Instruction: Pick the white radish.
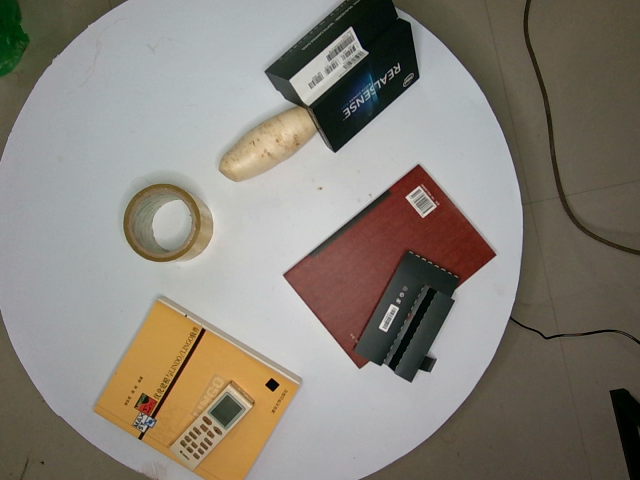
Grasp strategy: vertical